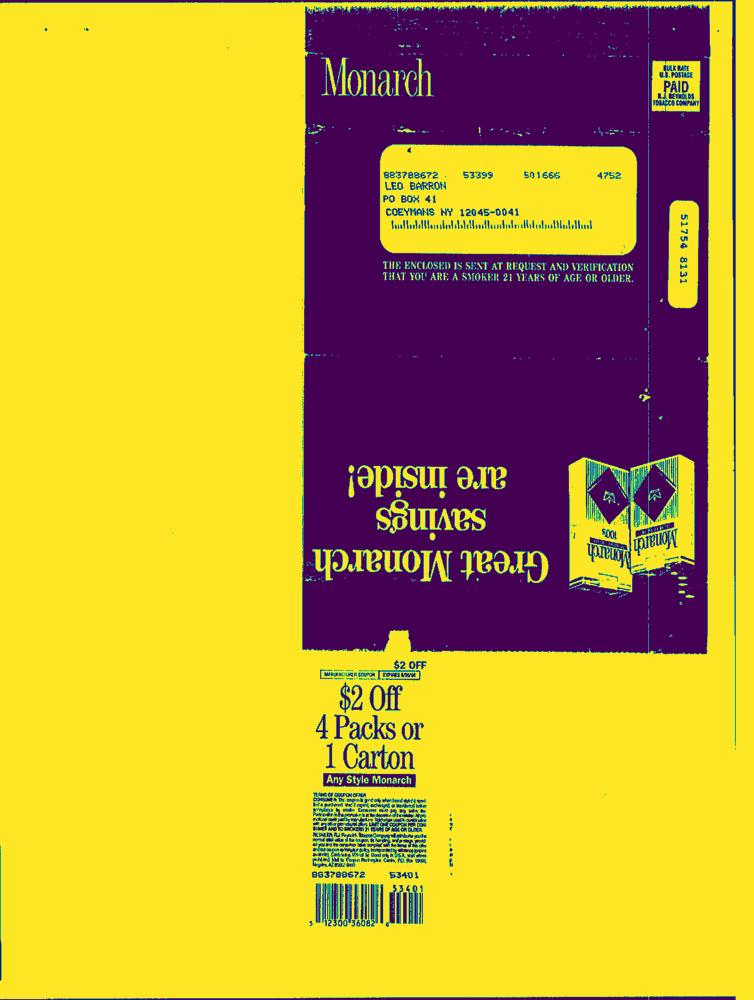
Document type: Hand-Written